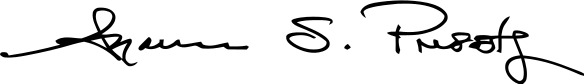
Signature of: ayanna pressley